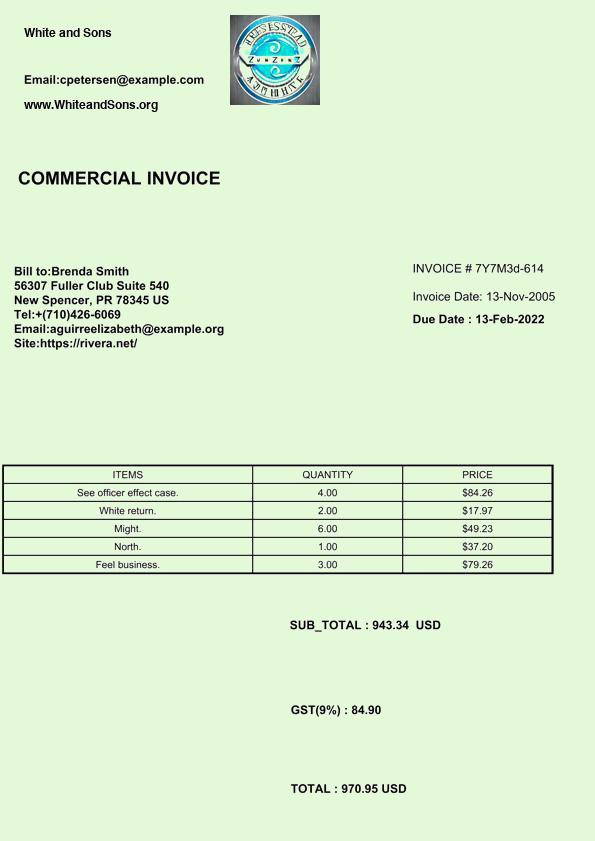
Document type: Invoice